Question: Describe the condition in detail:
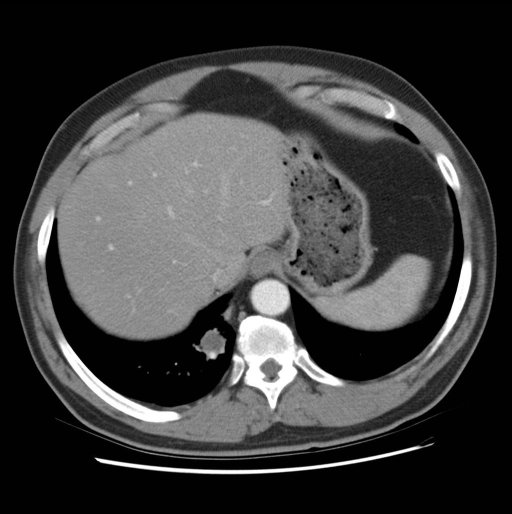
Answer: The disease is discussed as: Pulmonary sequestrations are masses of pulmonary parenchyma which do not communicate with the central airways through a normal bronchial connection, if at all.  In addition, their blood supply is from the systemic circulation.  Demonstrating the feeding systemic arterial vessels is the key point in differentiating sequestrations from bronchogenic cysts, lobar atelectasis or other abnormalities.

Extralobar sequestrations are congenital in origin and contain their own pleural covering.  Most (over 90%) are left-sided and associated congenital anomalies, such as congenital diaphragmatic hernias and congenital heart disease, are frequent.  The venous return is through the systemic circulation.  These may not only be seen adjacent to the mediastinum, but also in the mediastinum, pericardium, diaphragm, and retroperitoneum.  Rarely is a connection with the bronchial tree present and rarely are they symptomatic.  A majority of these are noticed incidentally.

Intralobar sequestrations are located within the lung and have no separate pleural coverings.  Although their arterial supply is systemic, their venous return is through pulmonary veins.  Compared to the extralobar form, intralobar sequestrations are likely acquired lesions, possibly due to chronic bronchial obstruction or postobstructive pneumonia.  Connection to the bronchial tree may be present.  This variety may produce symptoms as a result of infections.